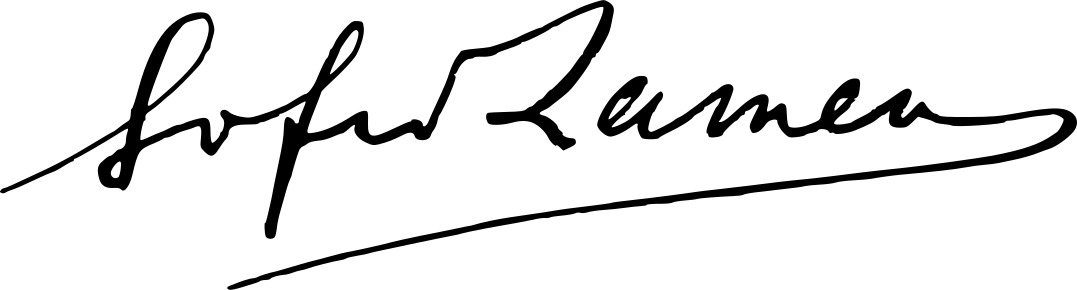
Signature of: zofia zamenhof